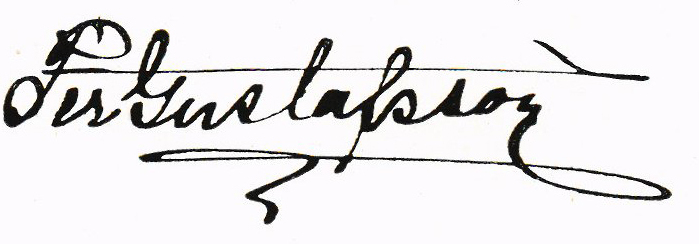
Signature of: per gustafsson i benestad